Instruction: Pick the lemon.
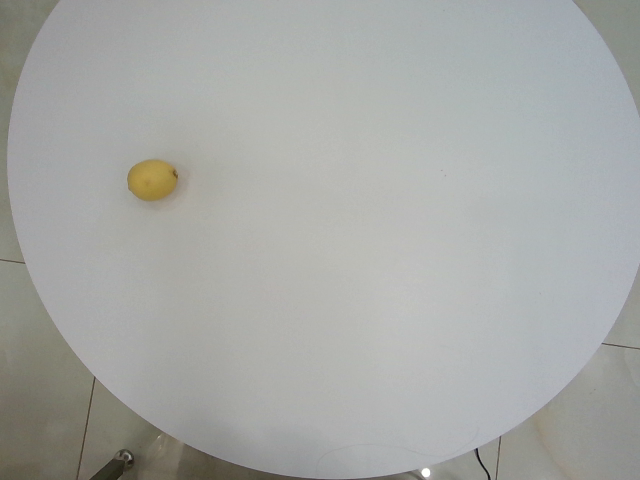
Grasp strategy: vertical